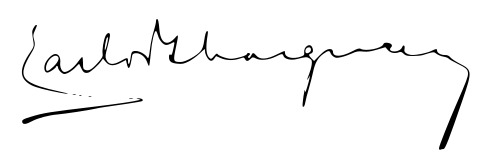
Signature of: carlos ibarguren